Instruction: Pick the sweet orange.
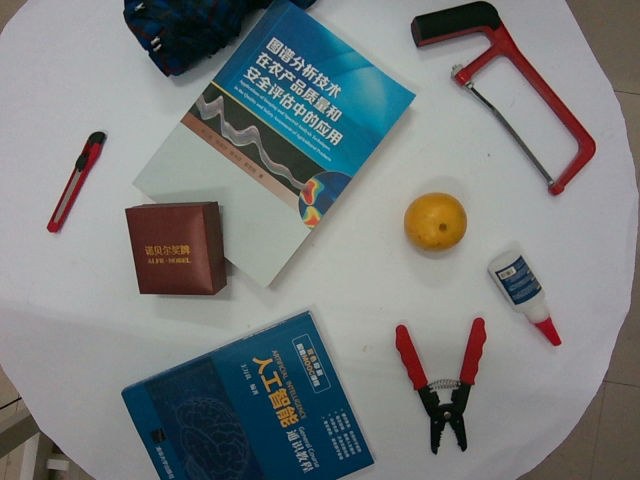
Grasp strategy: vertical